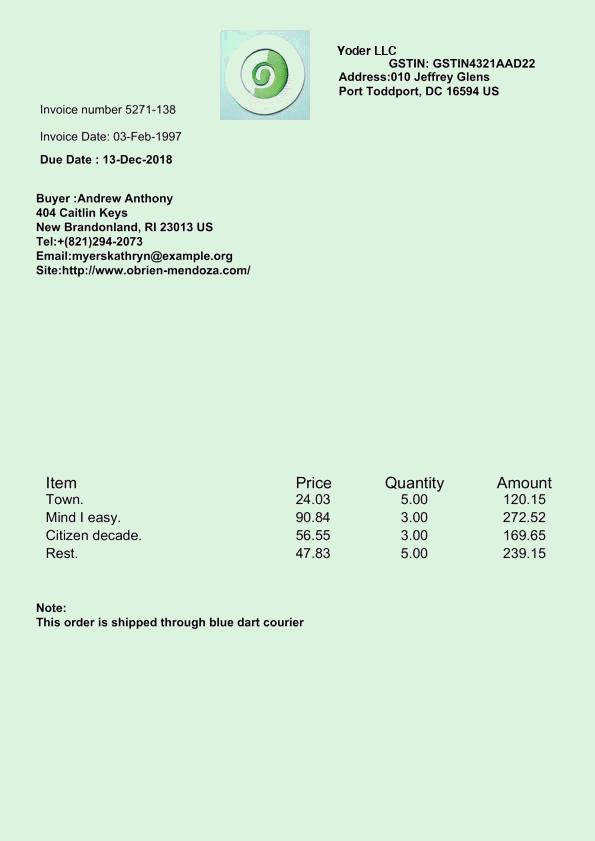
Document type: Invoice